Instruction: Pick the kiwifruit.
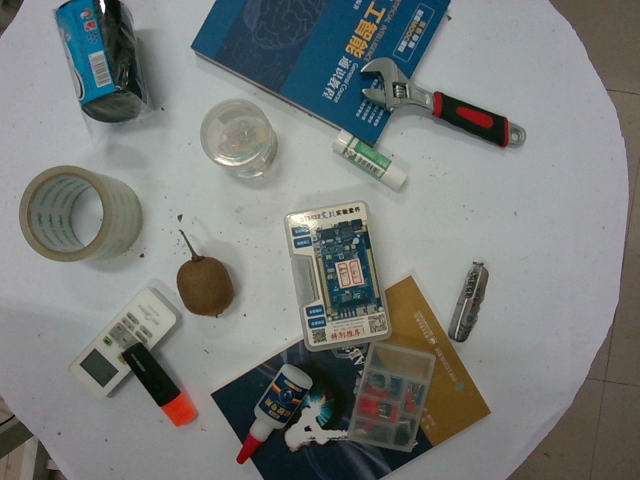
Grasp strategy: vertical